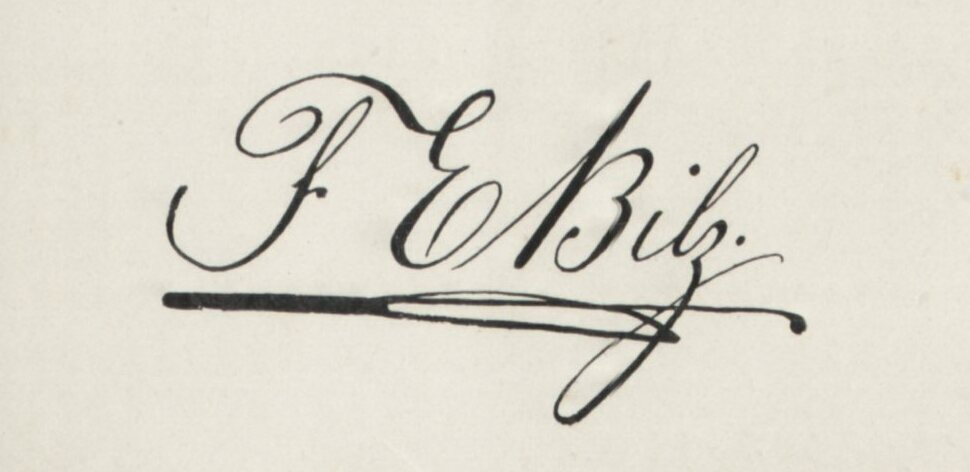
Signature of: friedrich eduard bilz